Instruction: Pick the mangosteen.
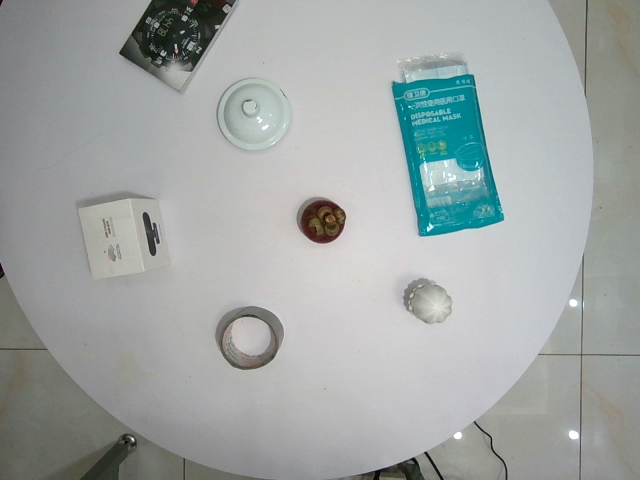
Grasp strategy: vertical